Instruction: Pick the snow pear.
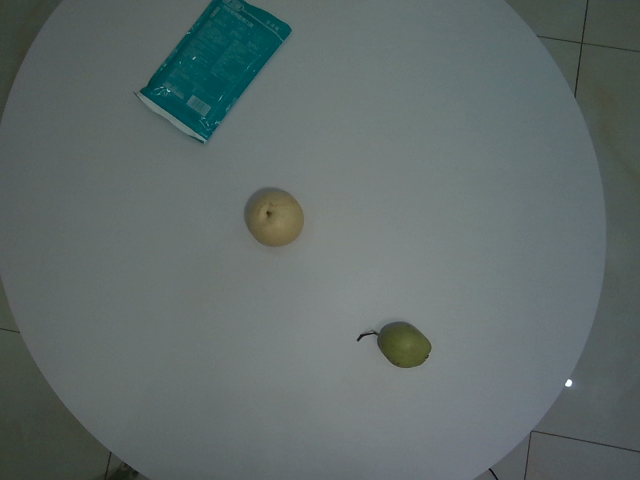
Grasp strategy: vertical